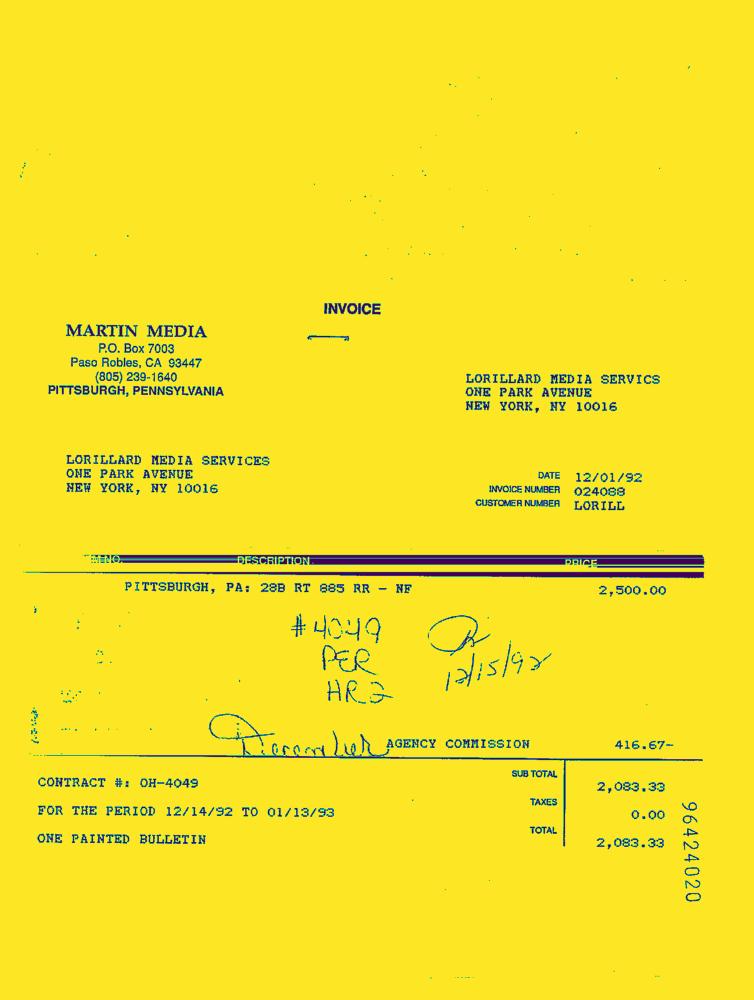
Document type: Invoice-Doc